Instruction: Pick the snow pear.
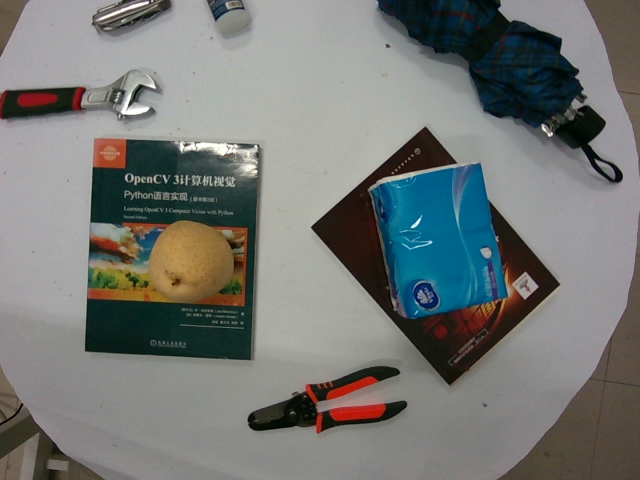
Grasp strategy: vertical